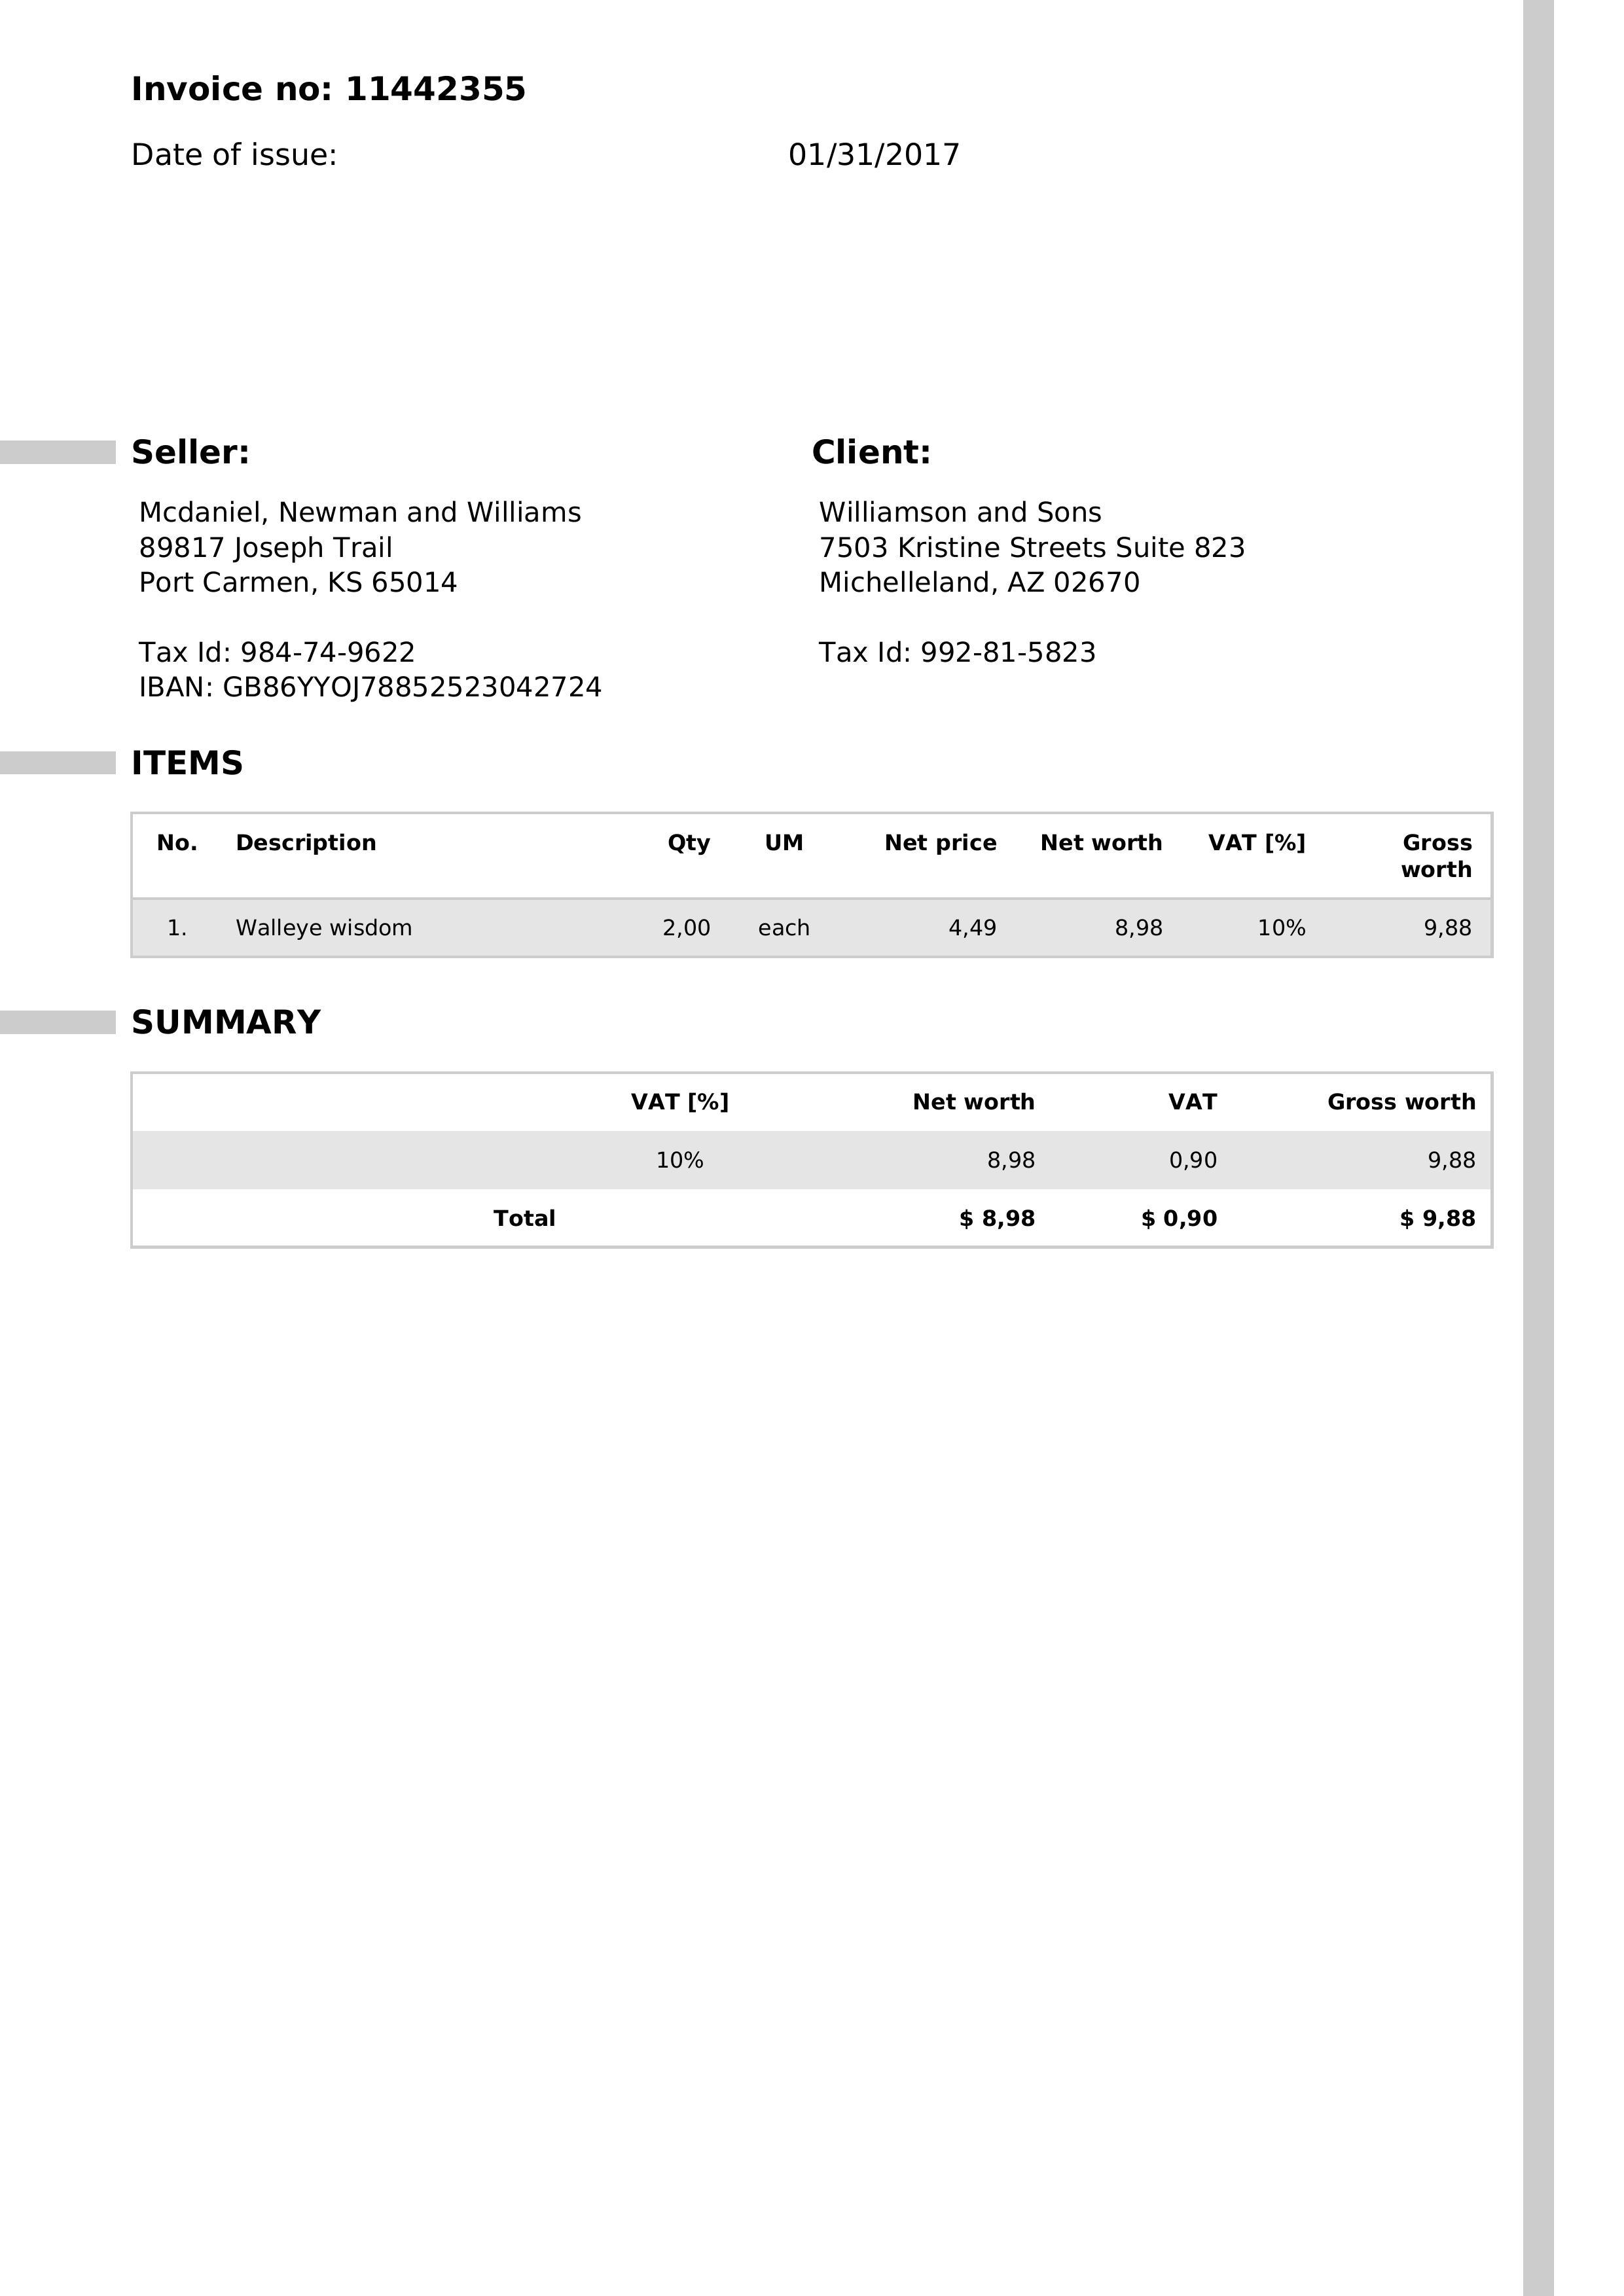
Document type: Invoice